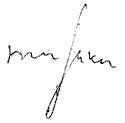
Signature of: marion mushkat